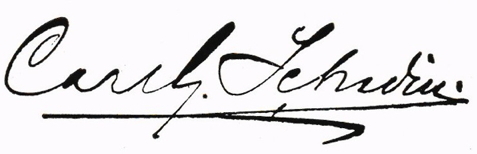
Signature of: carl schedin